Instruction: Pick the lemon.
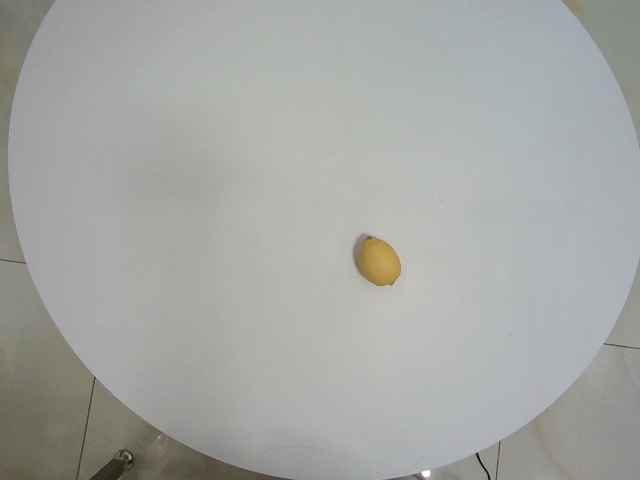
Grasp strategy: vertical